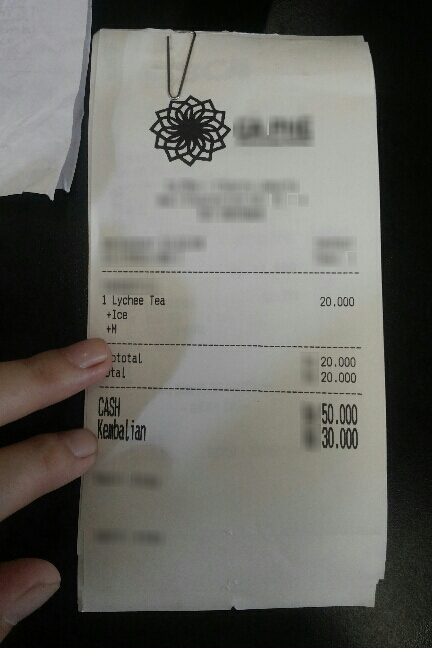
Number of items: 4
Subtotal: 20.000
Total: 20.000
OCR text regions:
text: 20.000
text: CASH
text: 50.000
text: Kembalian
text: 30.000
text: 20.000
text: 1
text: Lychee
text: Tea
text: 20,000
text: + Ice
text: +H